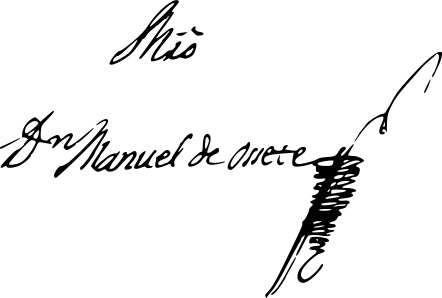
Signature of: manuel osete